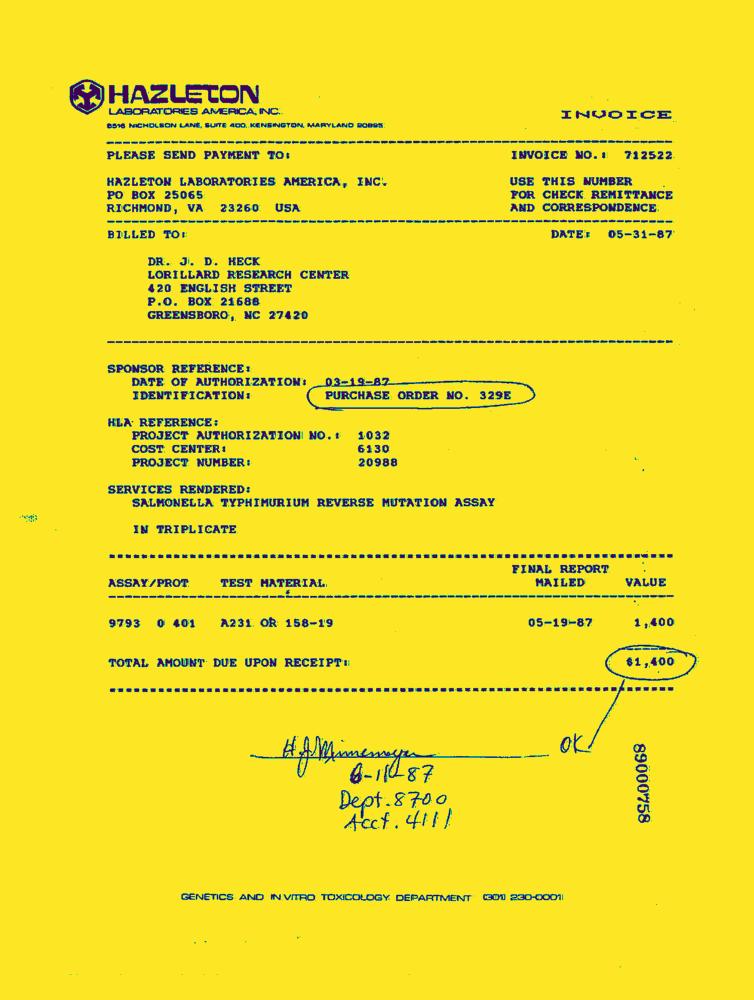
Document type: Invoice-Doc